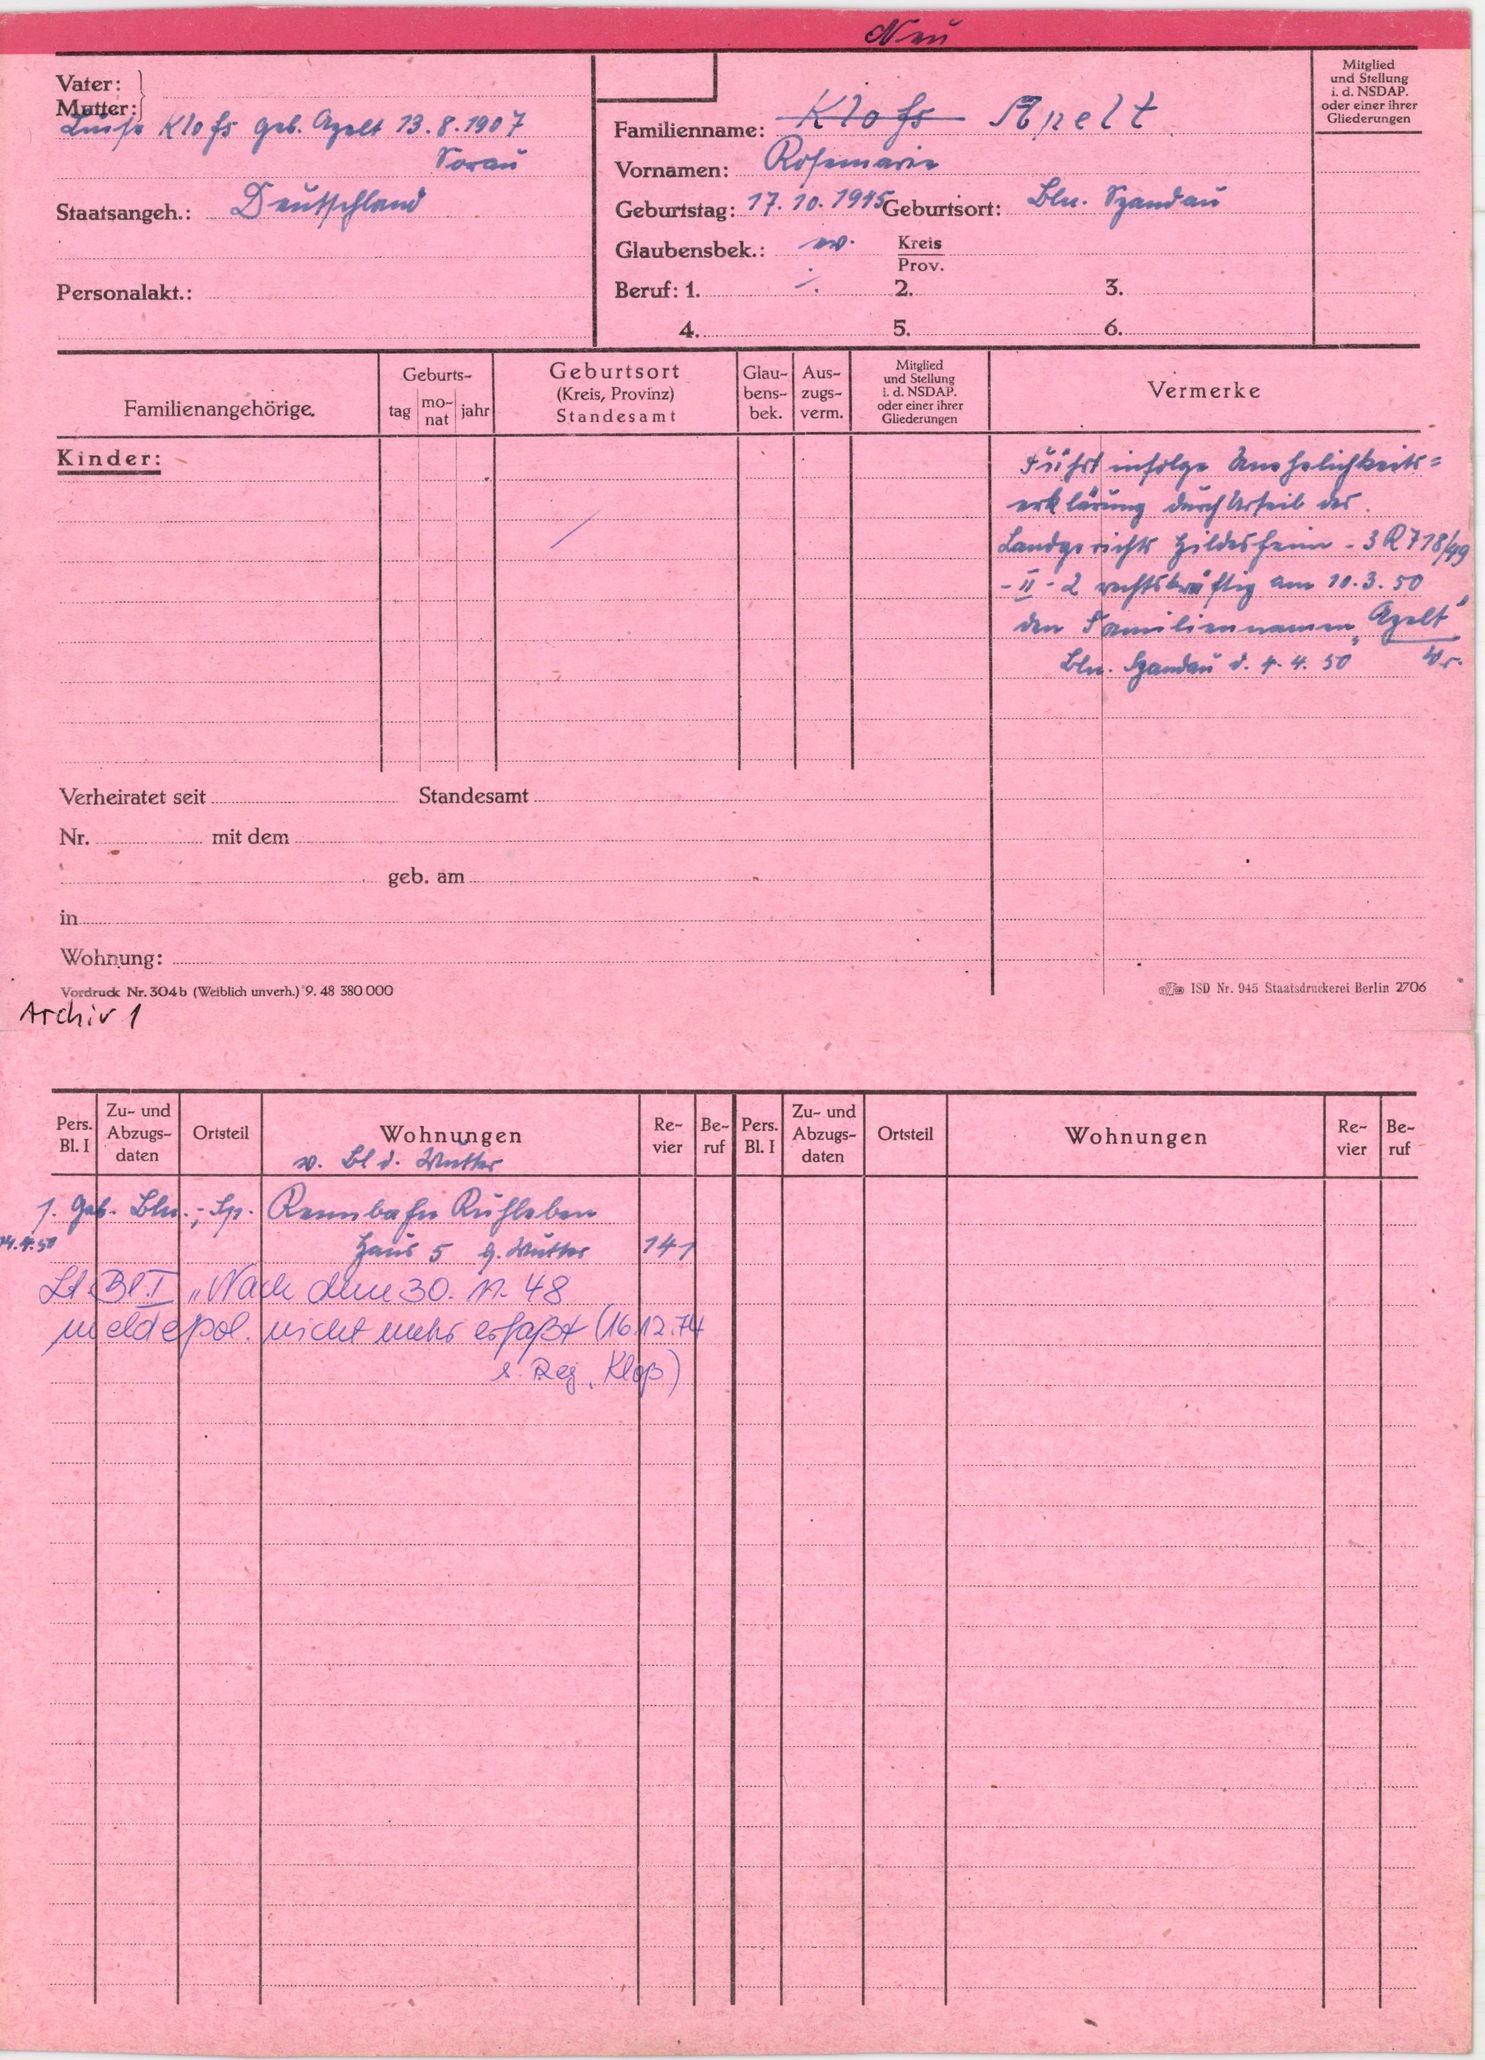
Kloss Apelt